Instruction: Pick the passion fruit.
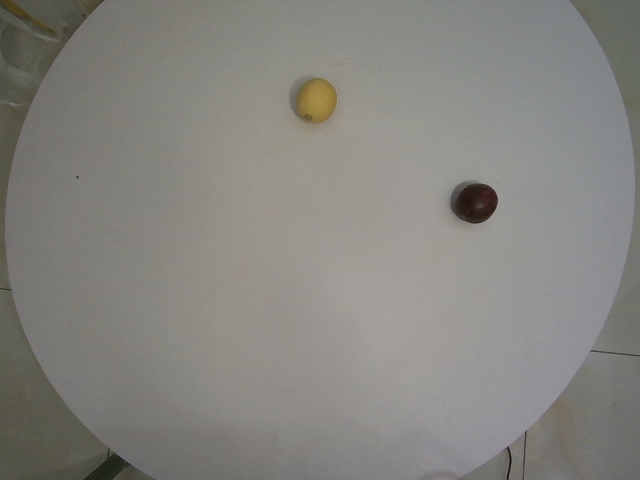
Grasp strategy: vertical